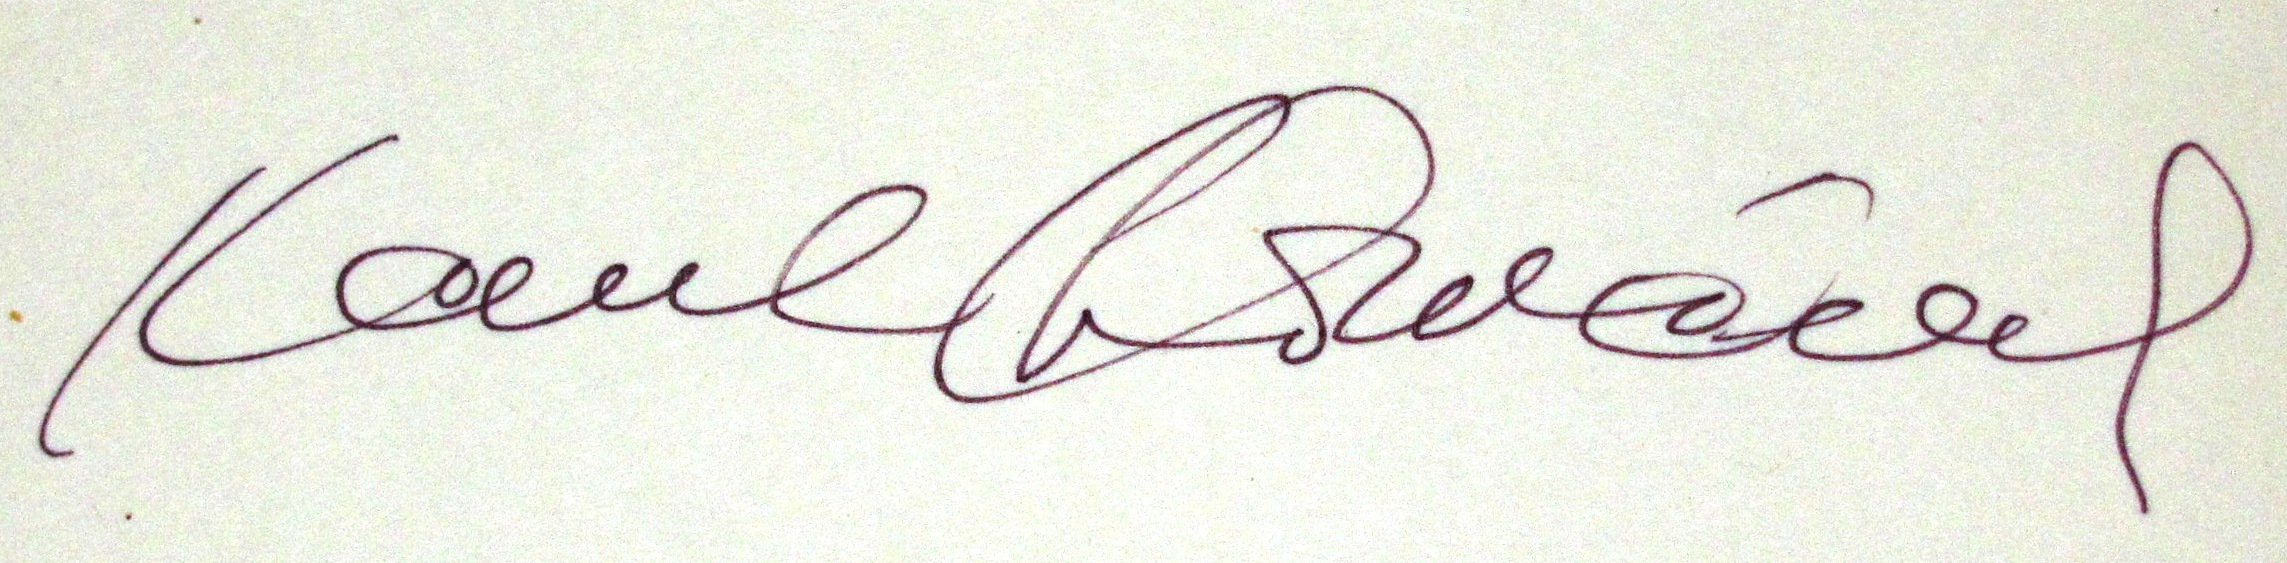
Signature of: karel heřmánek